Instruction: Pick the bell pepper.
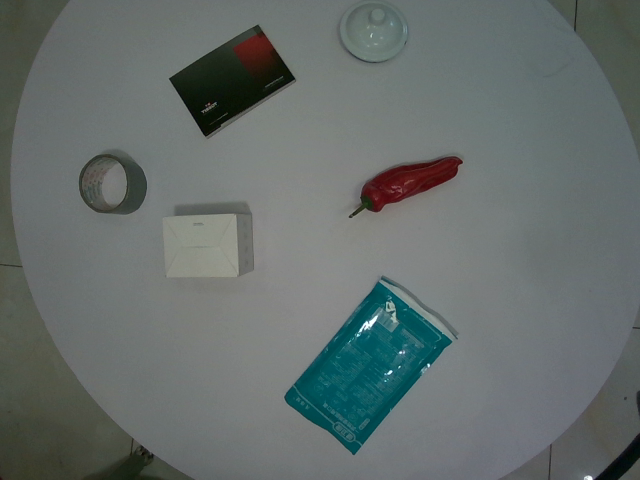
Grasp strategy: vertical